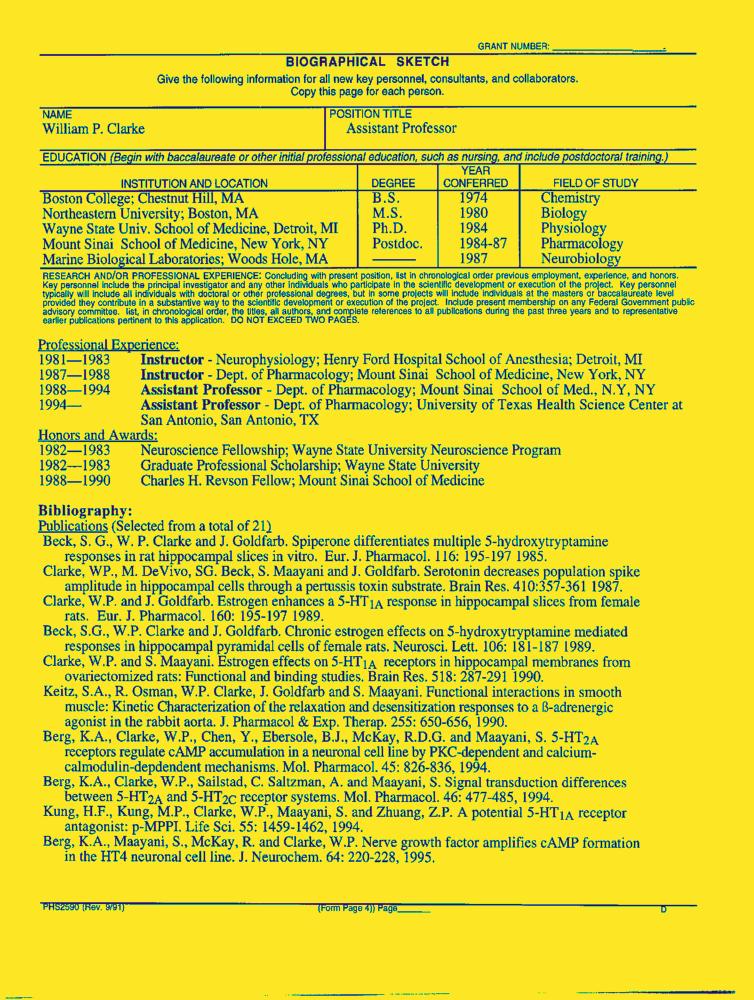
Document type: Resume-Doc